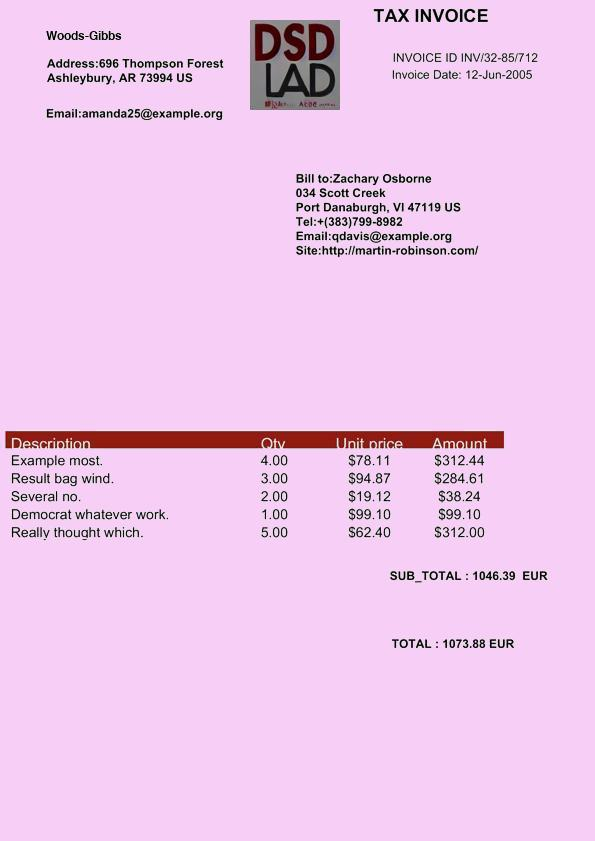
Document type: Invoice